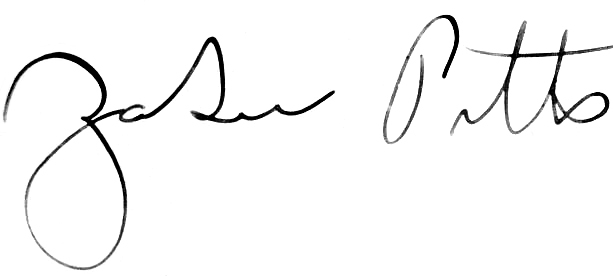
Signature of: zasu pitts